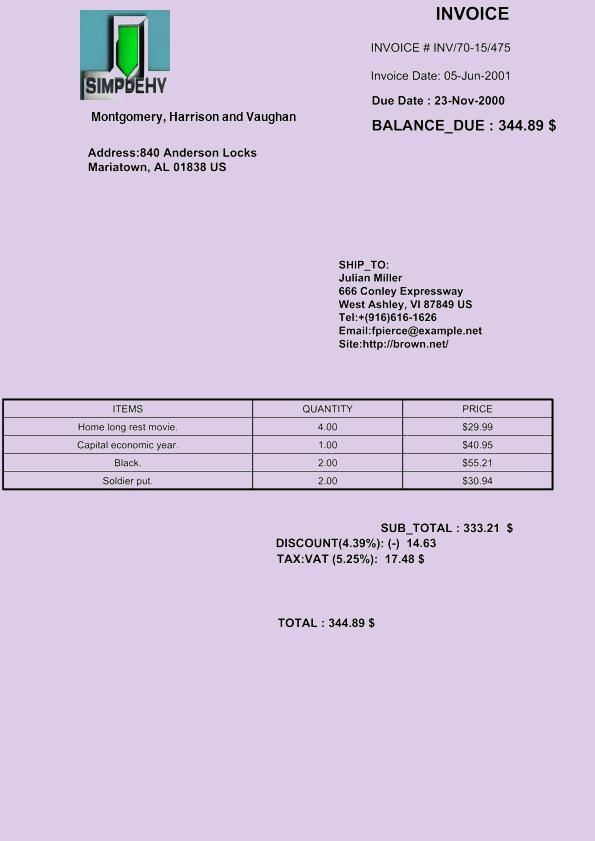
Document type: Invoice